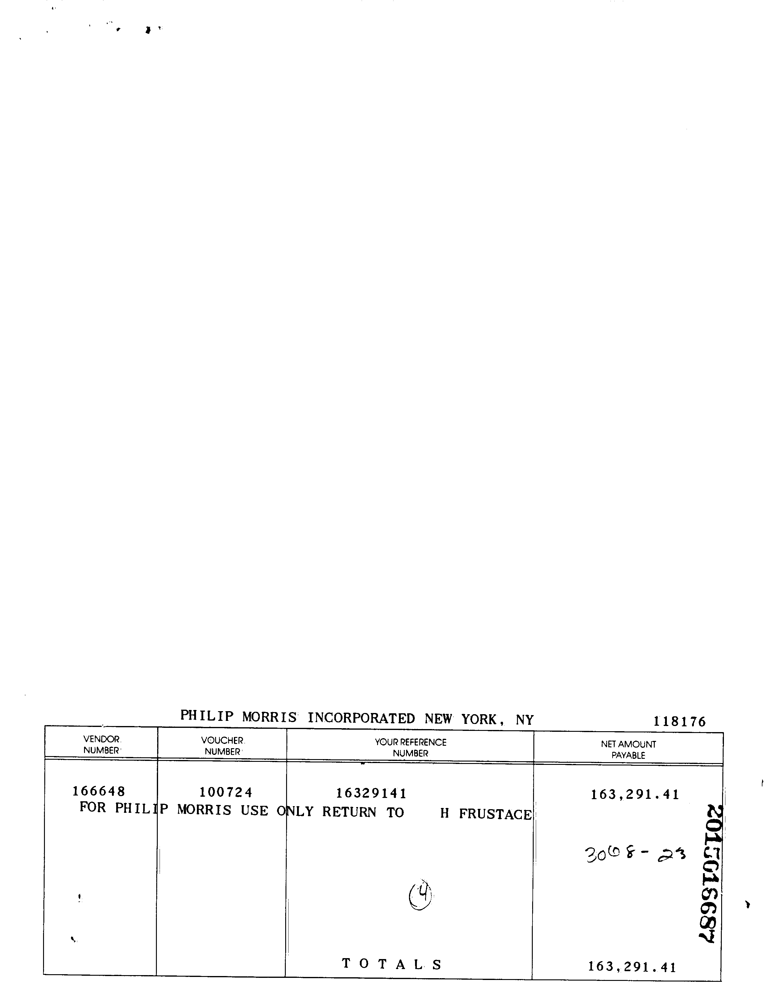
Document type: Invoice